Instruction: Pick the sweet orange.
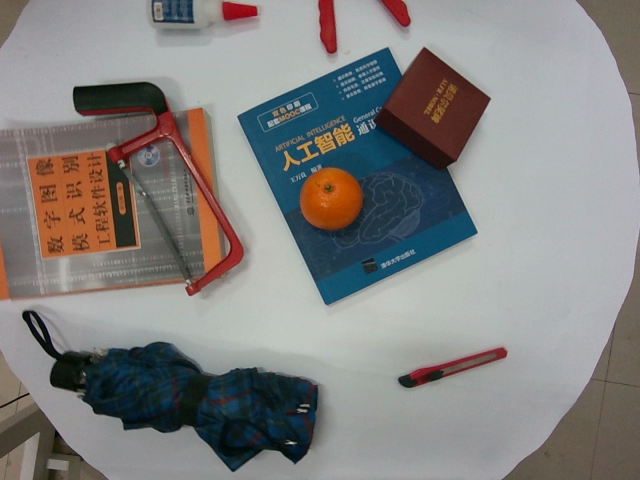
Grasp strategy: vertical